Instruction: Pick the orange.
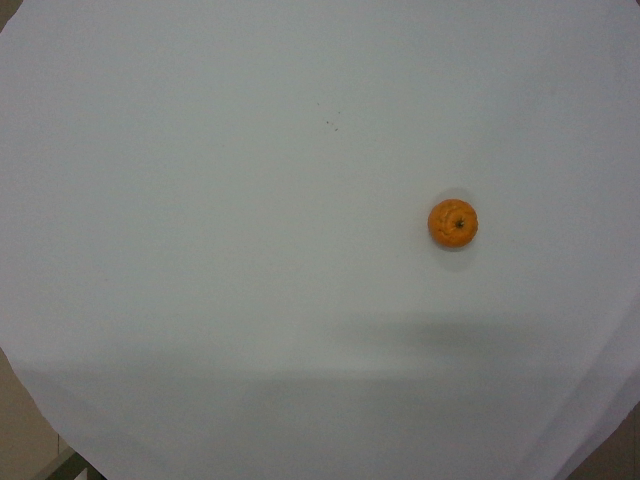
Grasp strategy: vertical